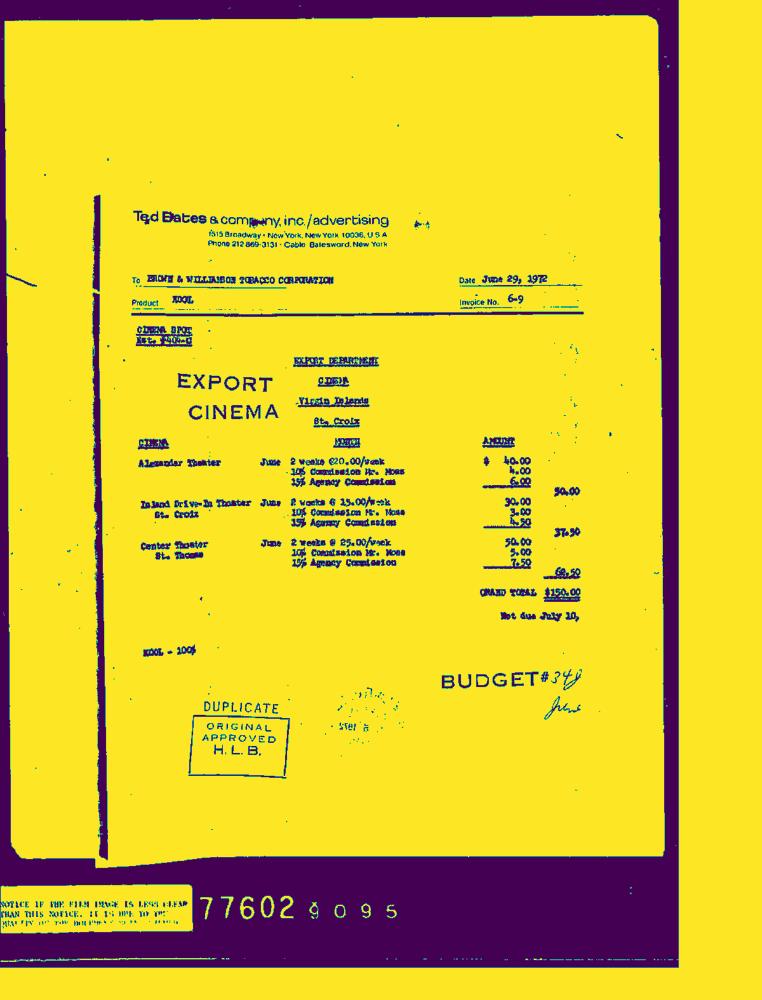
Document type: Invoice-Doc